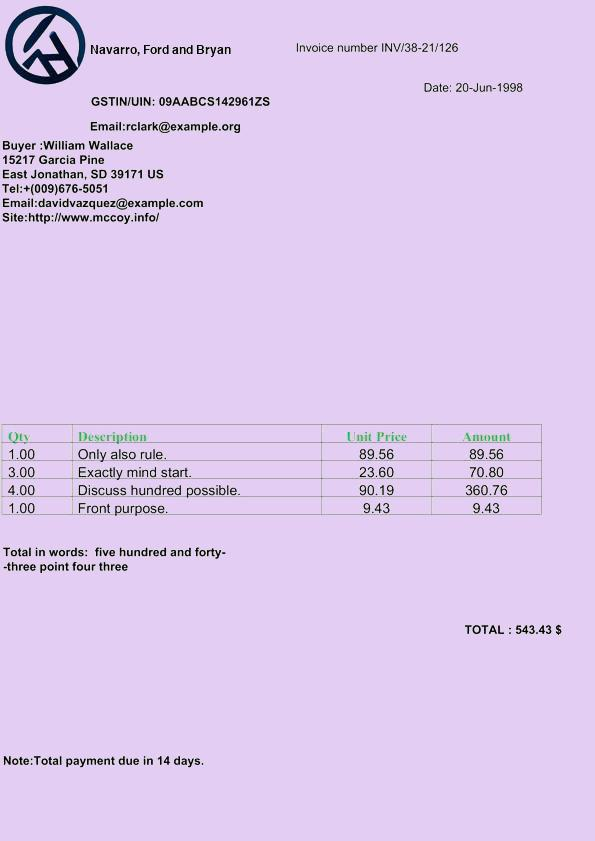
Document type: Invoice